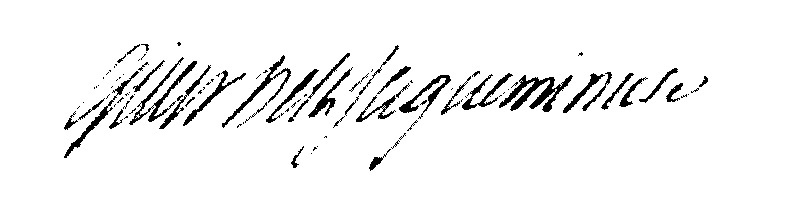
Signature of: louis charles gillet de la jaqueminière